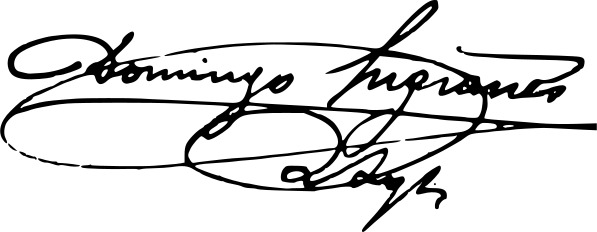
Signature of: domènec sugrañes i gras